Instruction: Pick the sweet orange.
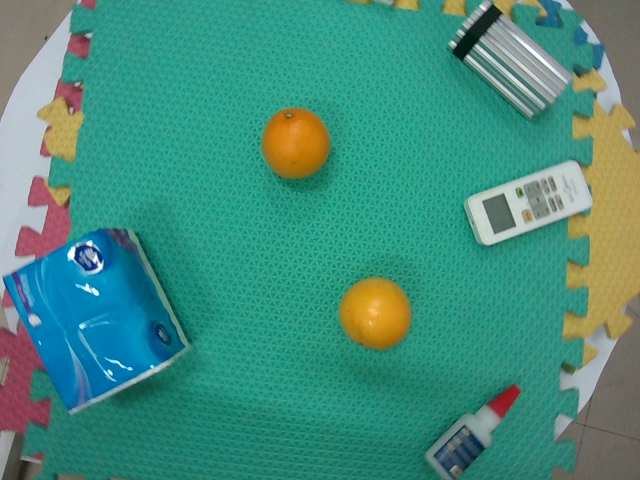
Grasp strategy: vertical